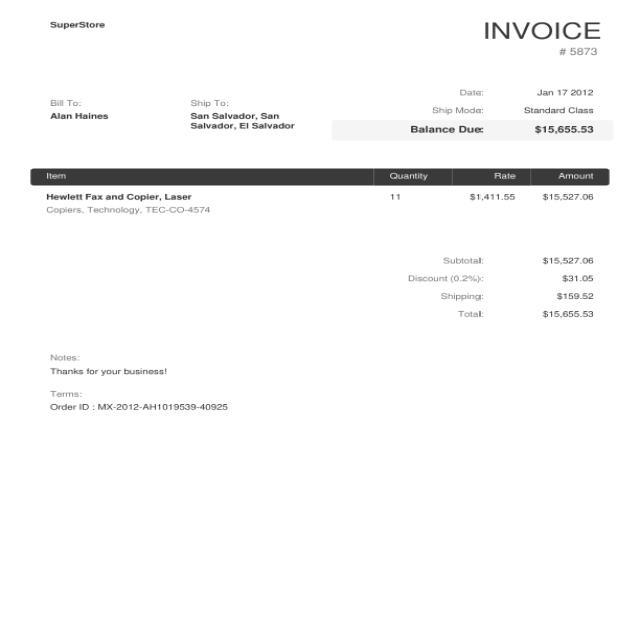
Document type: Invoice